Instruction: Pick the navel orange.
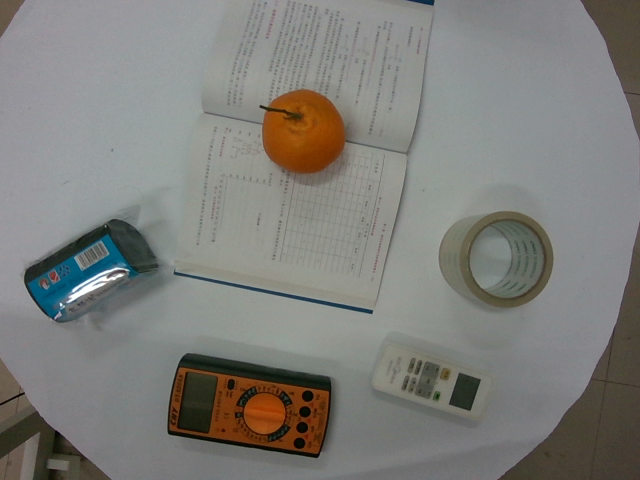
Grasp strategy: vertical